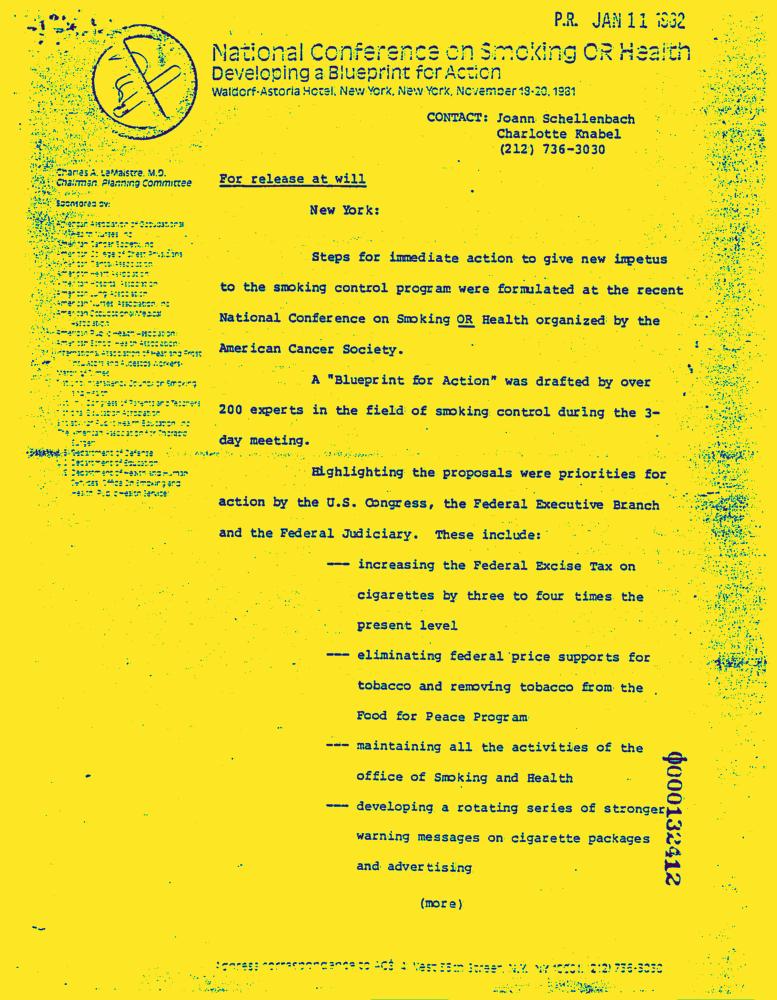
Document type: News-Article